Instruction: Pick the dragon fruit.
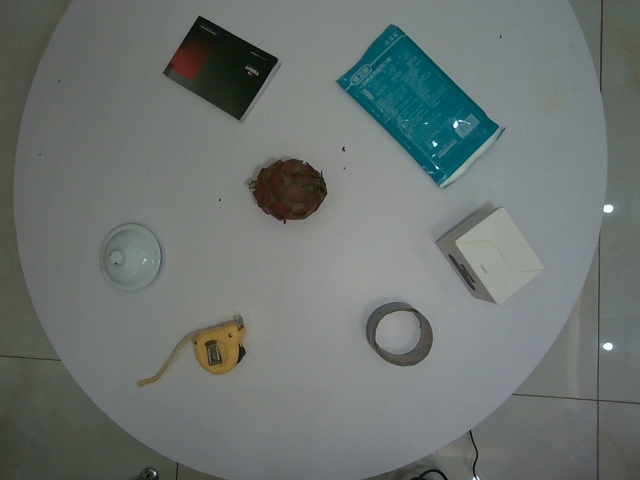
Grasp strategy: vertical